Question: What is the potential diagnosis?
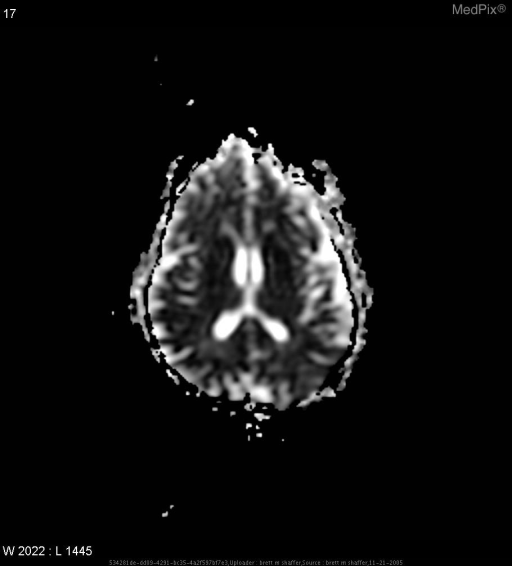
Answer: The possible diagnosis includes Alzheimer disease, frontal and temporal dementia, HIV and HSV encephalitis, hydrocephalus, metabolic disorders, multi-infarct dementia, diffuse Lewey body disease, Hashimoto encephalopathy..